Question: What is the total amount of taxes owed as per the document?
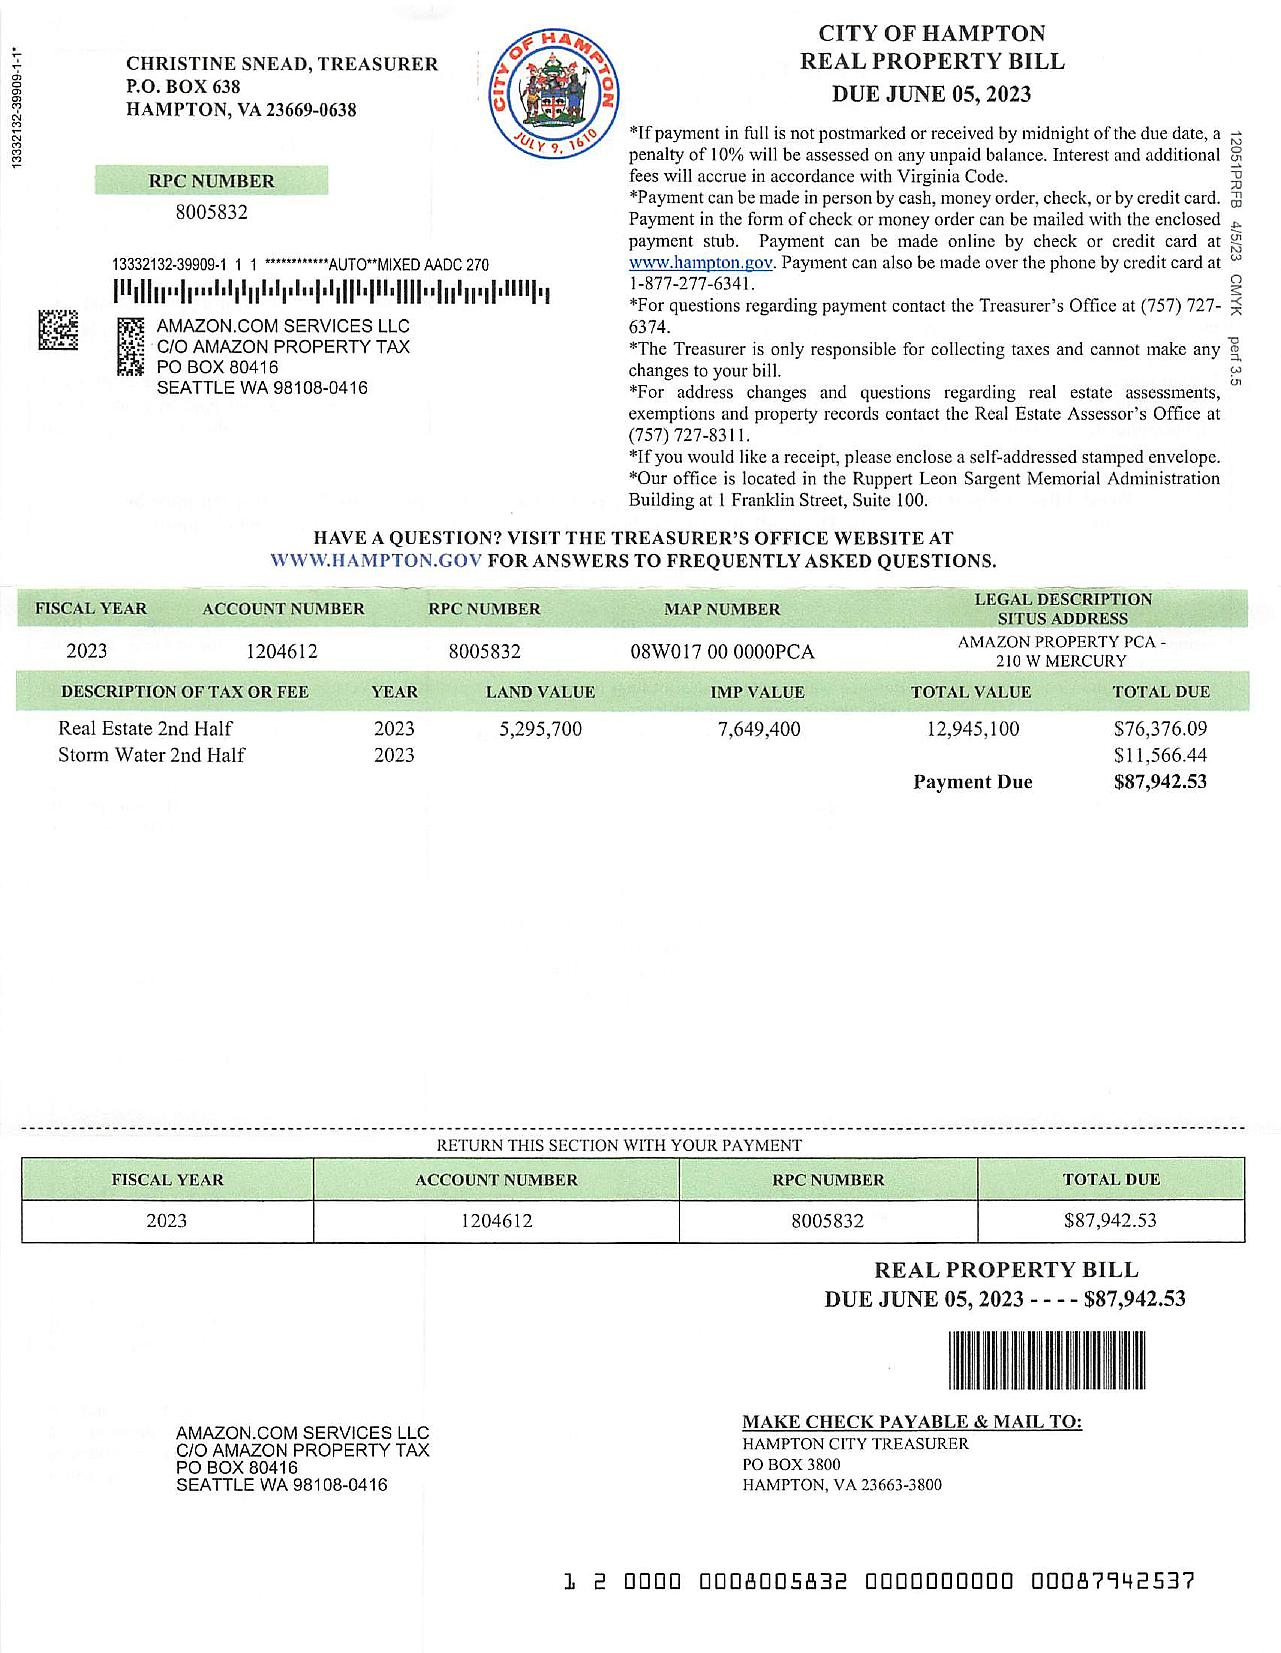
Answer: "$87,942.53 "